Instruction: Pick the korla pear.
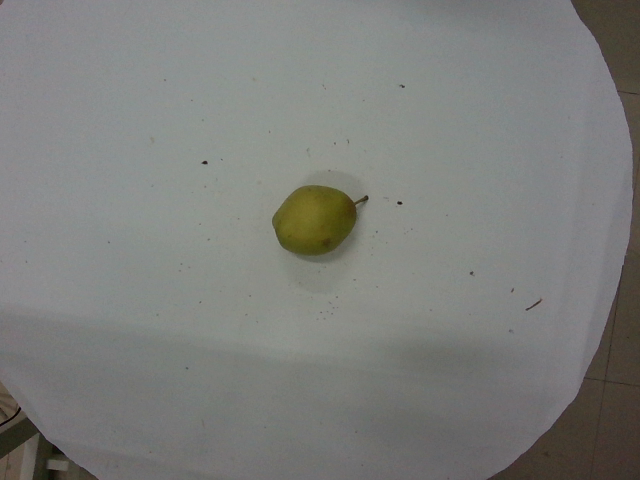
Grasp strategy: vertical